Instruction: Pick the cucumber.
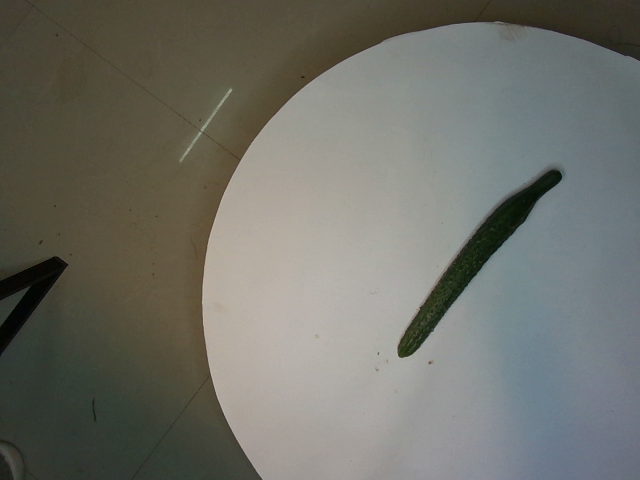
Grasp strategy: vertical